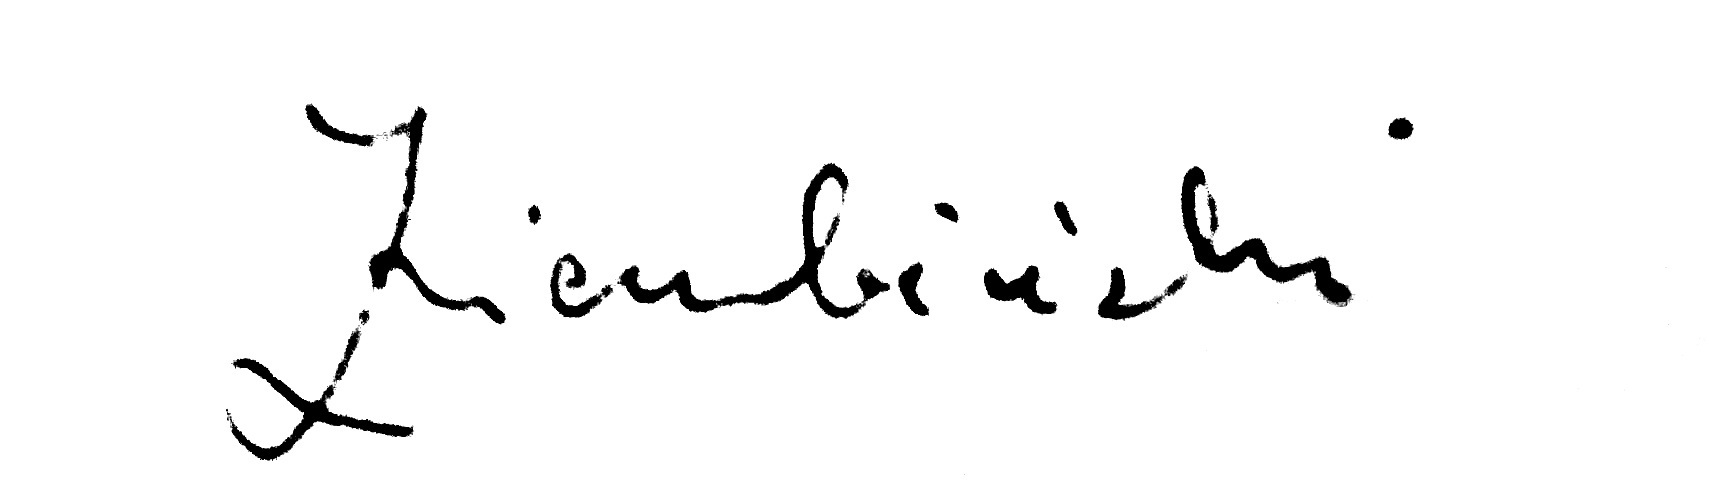
Signature of: zygmunt ziembiński